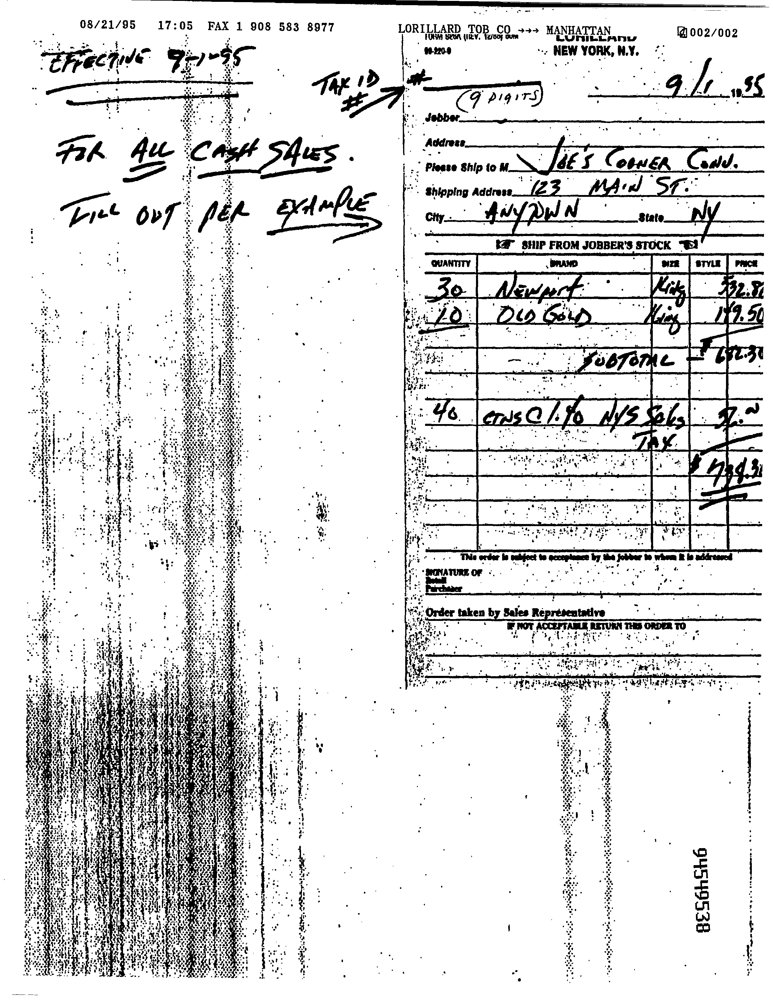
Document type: Invoice